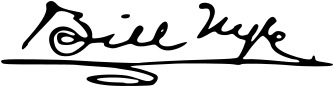
Signature of: edgar wilson nye